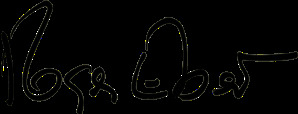
Signature of: roger ebert